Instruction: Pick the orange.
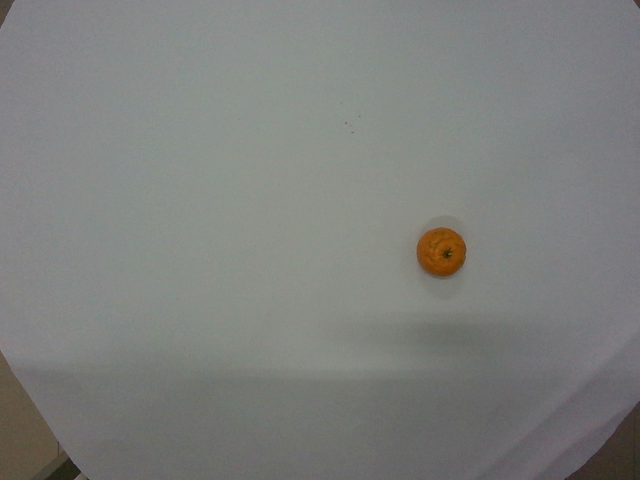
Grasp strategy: vertical